Question: What are the imaging findings?
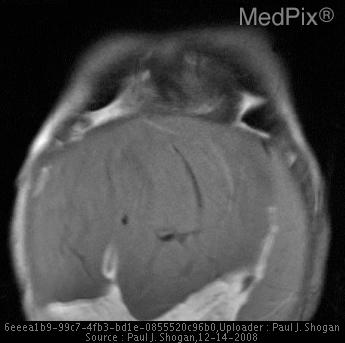
Answer: The imaging shows AP radiograph of the chest and abdomen demonstrates hypoinflated lungs, with a markedly distended abdomen.
AP radiograph of the chest and abdomen demonstrates centrally placed loops of bowel, with prominent hepatic and renal shadows.
Cross table lateral radiograph demonstrates anteriorly displaced loops of bowel with a posterior abdominal mass.  Hypoinflated lung volumes are also seen.
Longitudal sonographic image through the right lobe of the liver reveals periportal heterogeneity, consistent with early hepatic fibrosis. No hepatic masses are seen.  An enlarged hyperechoic right kidney is partially shown with loss of the corticomedullary differentiation.
Sonographic images through the kidneys reveals enlarged hyperechoic kidneys with loss of the corticomedullary differentiation.  The right kidney measuring 16.6 cm and the left kidney measures 18.5 cm in greatest dimension.
MR images through the kidneys demonstrates a morphologically abnormal and markedly enlarged right kidney.  The patient is status-post left nephrectomy.  Mild hepatosplenomegaly is also seen. Coronal T1 weighted MR image through the liver demonstrates mild hepatosplenomegaly..